Question: How is the history relevant to the case?
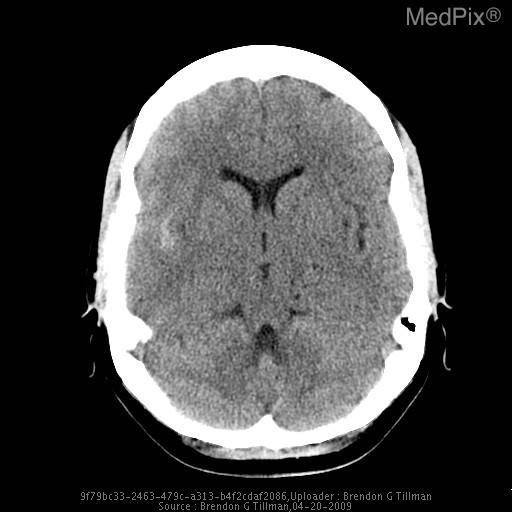
Answer: The patient's history of 34-year-old African American G1P1 female with no significant medical history presents to the ER four days postpartum complaining of the “worst headache of her life” on the right-sided of her head. is key in understanding the case.